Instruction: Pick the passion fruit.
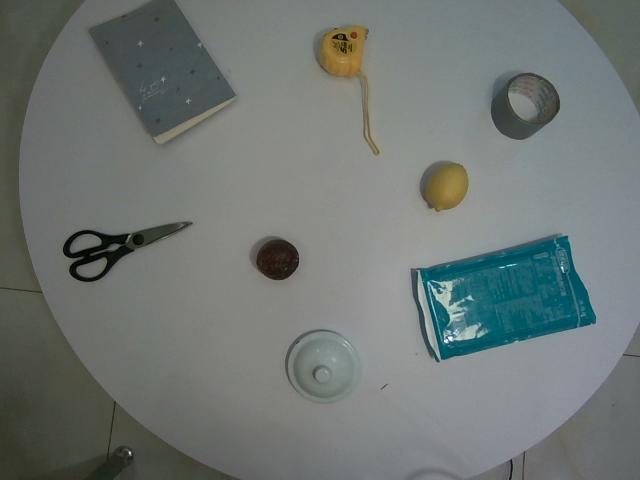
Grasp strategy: vertical